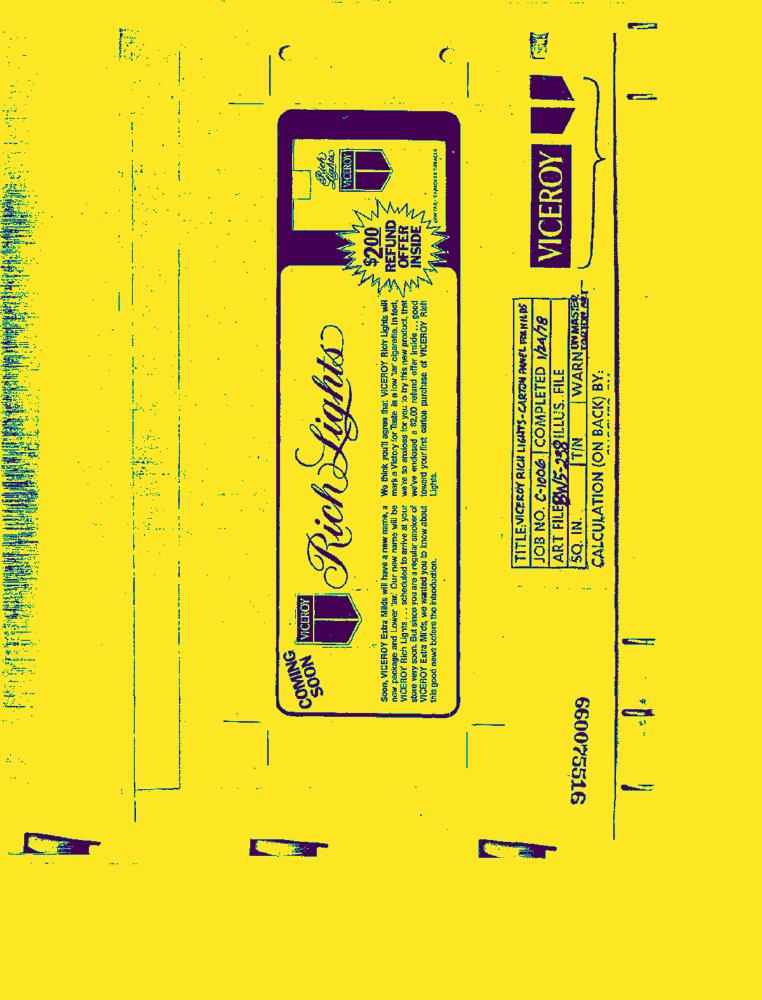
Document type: AD